Question: How is the history relevant to the case?
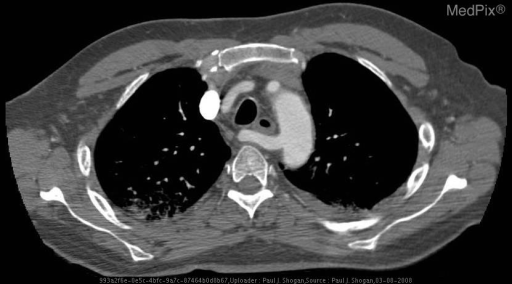
Answer: The patient's history of 60 year old male with complaint of tachypnea and tachycardia with high clinical concern for pulmonary embolus. is key in understanding the case.